Question: What is the main concern?
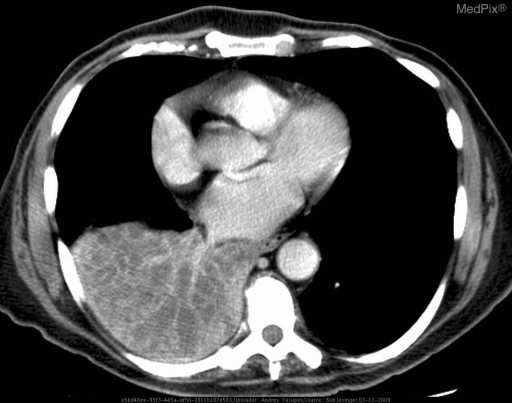
Answer: The findings suggest CXRs show an opacity in the right lower lobe. Chest CT revealed that the right lower lobe is fluid filled and enhancement of the interstitium of the lung is noted. The appearance is consistent with a "drowned" right lower lobe, usually seen from endobronchial obstruction.. Contrast-enhanced chest CT demonstrates fluid attenuation filling and expanding the right lower lobe with enhancement of the pulmonary interstitium("drowned lung" appearance).. The patient might have a history of 67-year-old Irish woman who presents with cough and worsening shortness of breath..